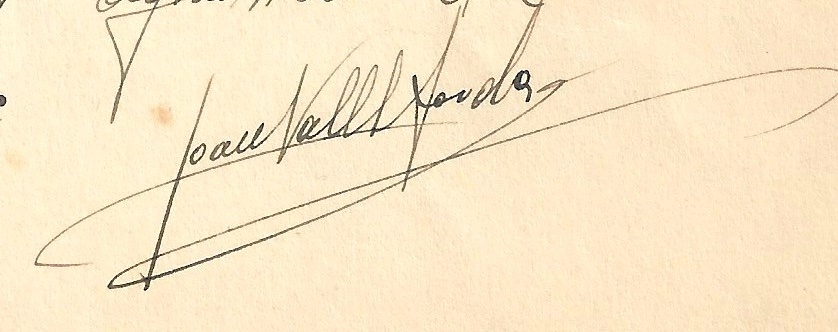
Signature of: joan valls i jordà